Question: What is the main concern?
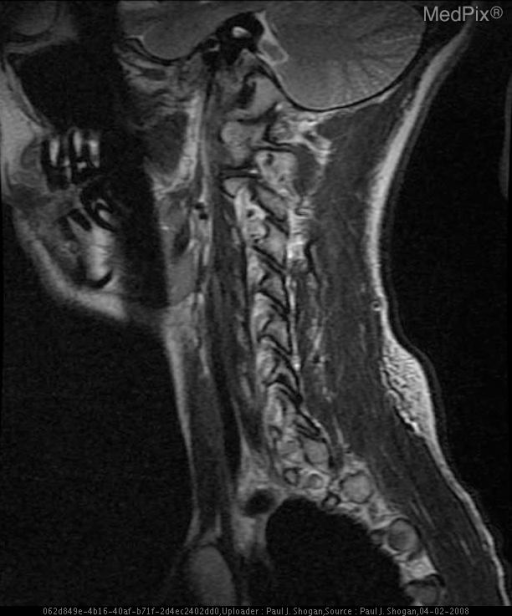
Answer: The findings suggest Occlusion of the right vertebral artery at the C1-2 level with subacute infarction of the right lateral medulla oblongata, and chronic infarction of the left flocculonodular lobe, as a result of traumatic chiropractic cervical manipulation.. T2 weighted sagittal images of the right vertebral artery reveal a diminished T2 signal related flow void.. The patient might have a history of 28 y.o. woman, four months postpartum, with onset of neck pain, severe vertigo associated with severe vomiting, anesthesia of the right hemi-facial region and loss of sensation in the region of the left upper and lower extremities immediately following cervical chiropractic manipulation.  The patient was unsuccessfully treated for vertigo associated with Meniere’s disease. The patient underwent a second cervical chiropractic treatment 15 days later, and presented with recurrent severe vertigo and associated hemi-anesthesia and difficulty phonating.  Imaging was obtained one month following the initial chiropractic treatment.